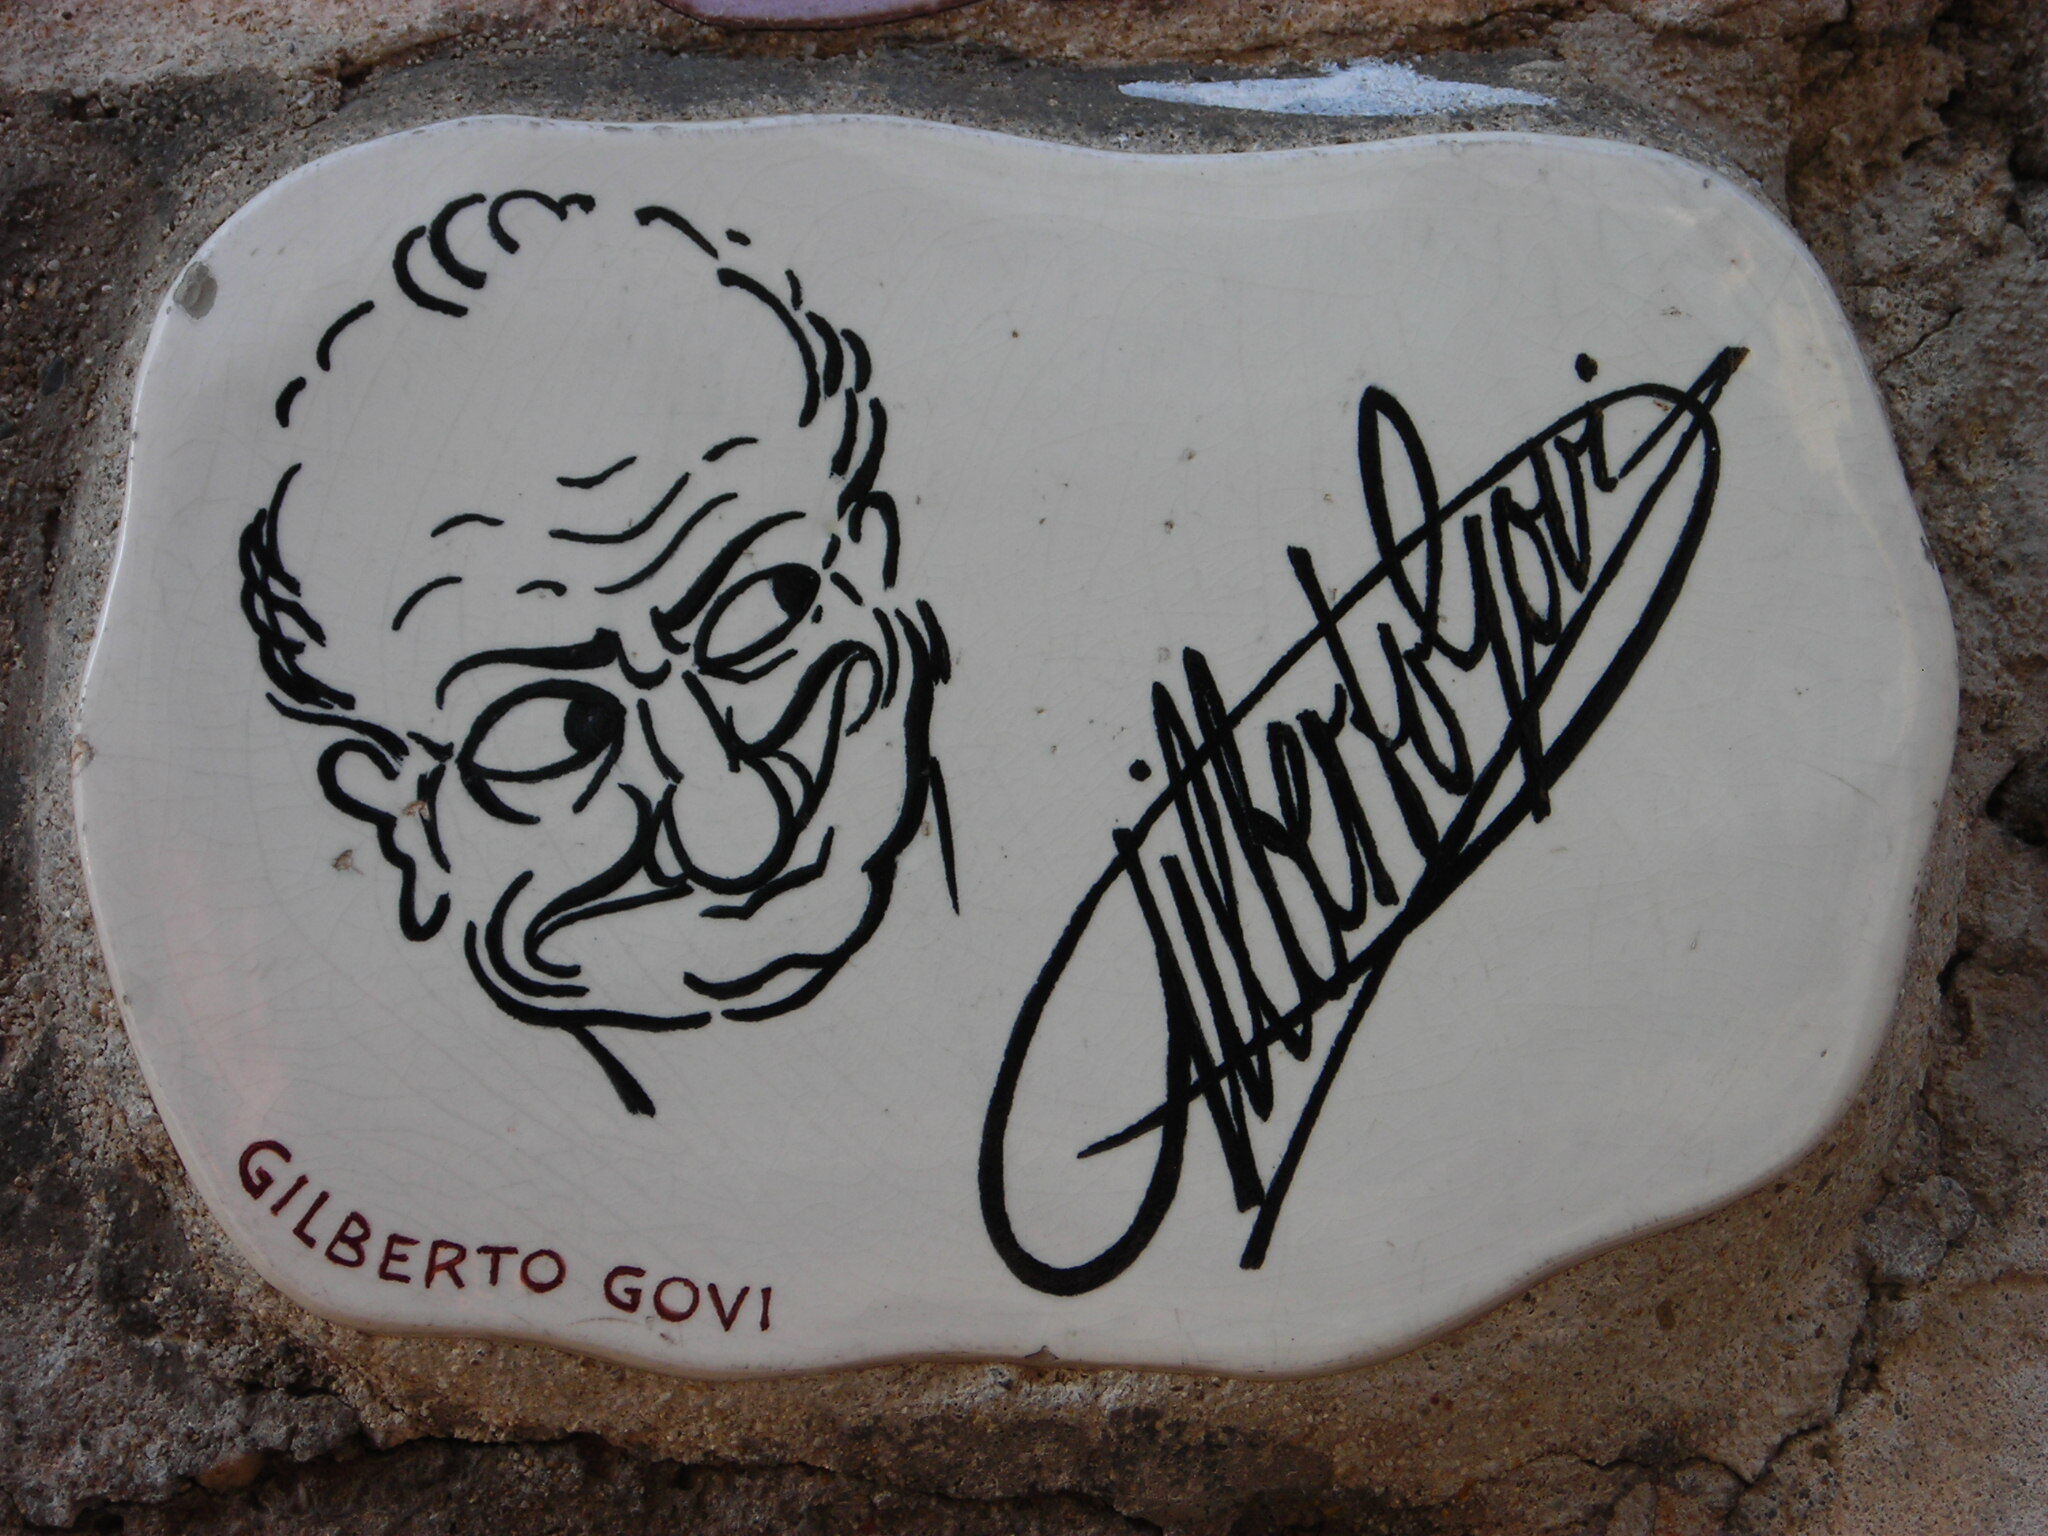
Signature of: gilberto govi